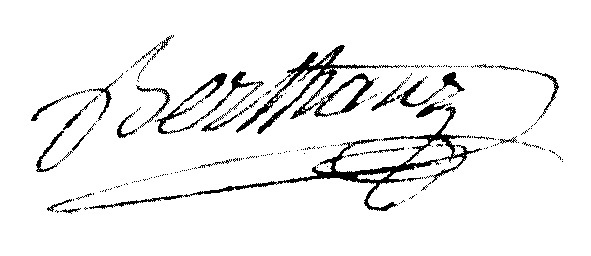
Signature of: clément louis charles berthot